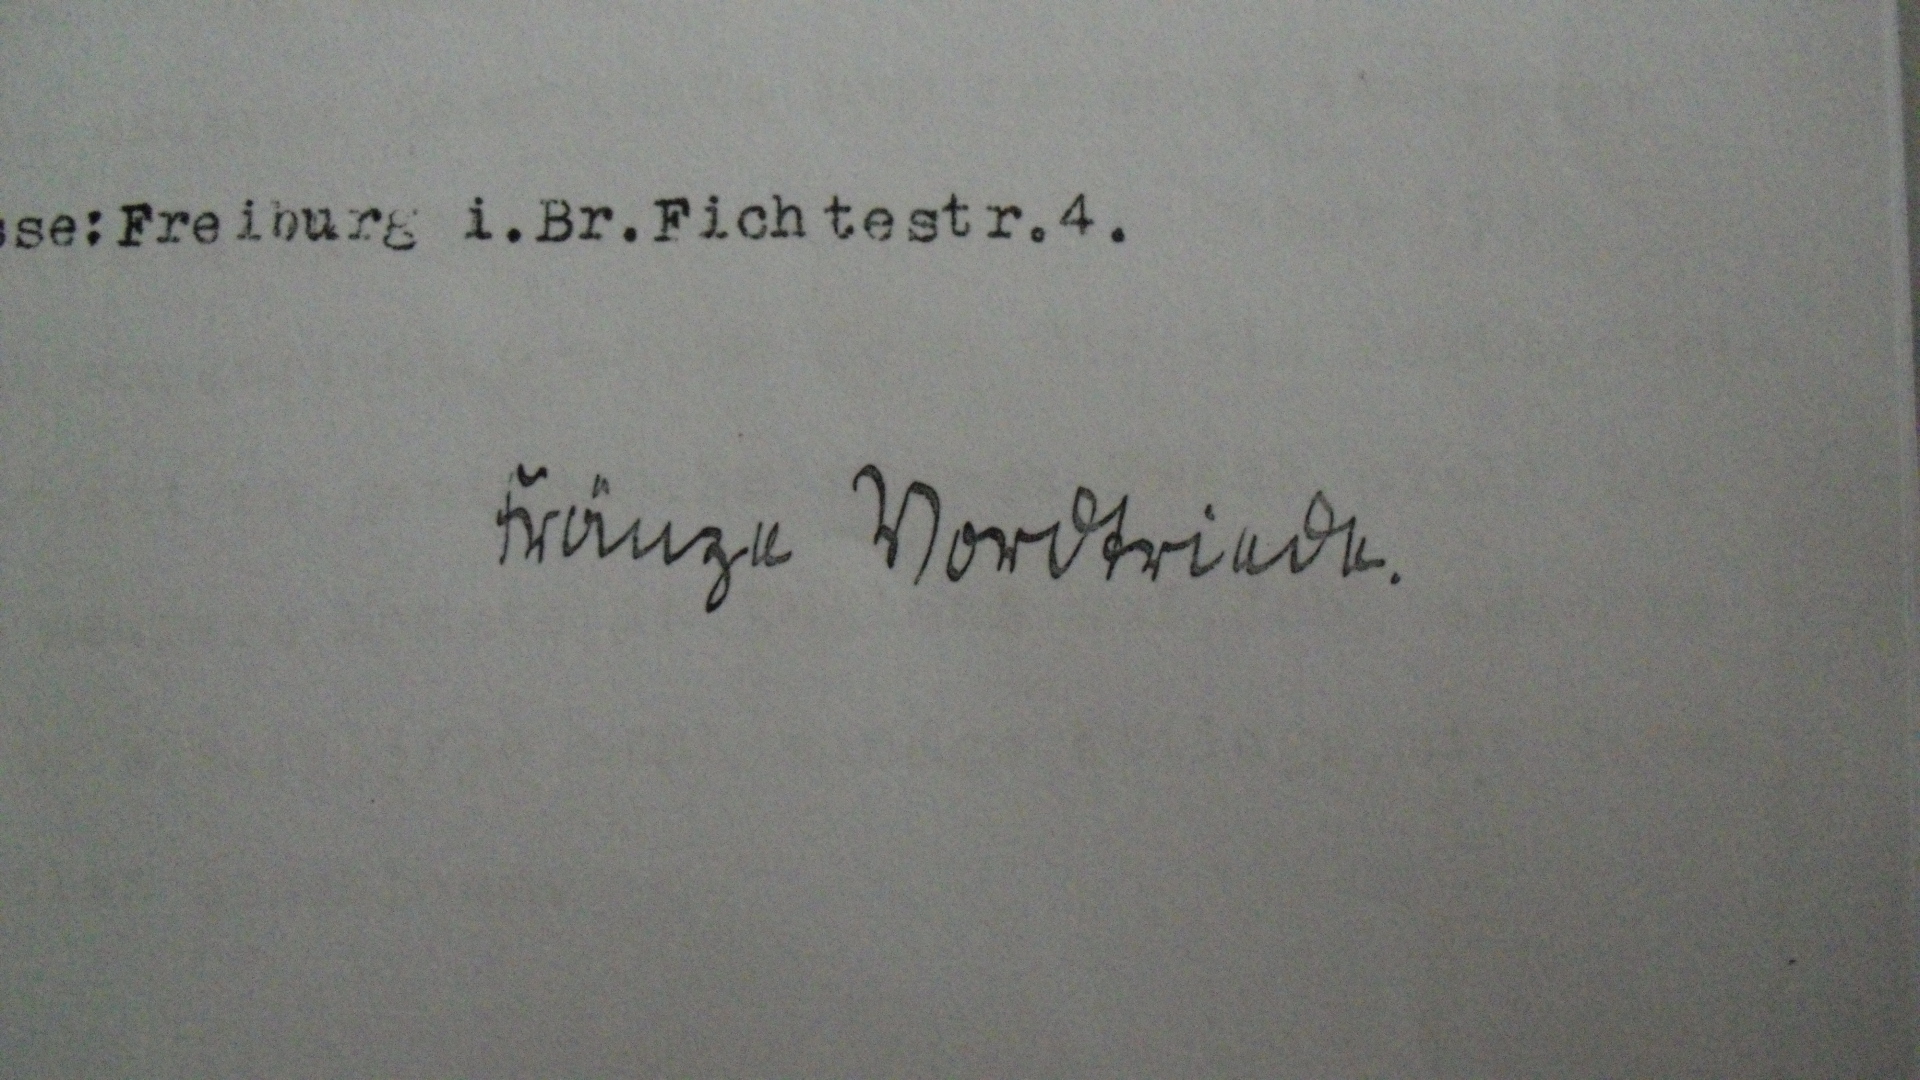
Signature of: fränze vordtriede